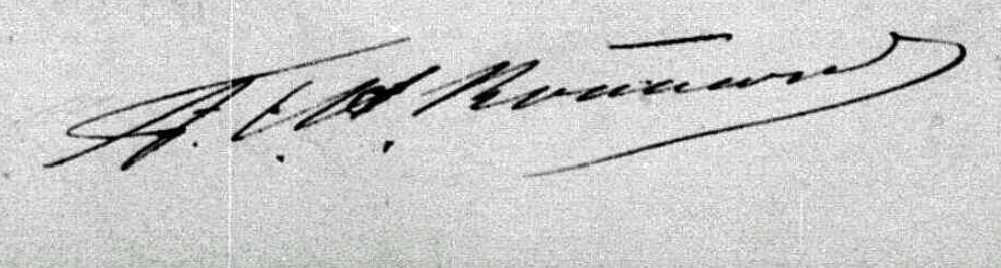
Signature of: frederik christiaan hendrik roijaards